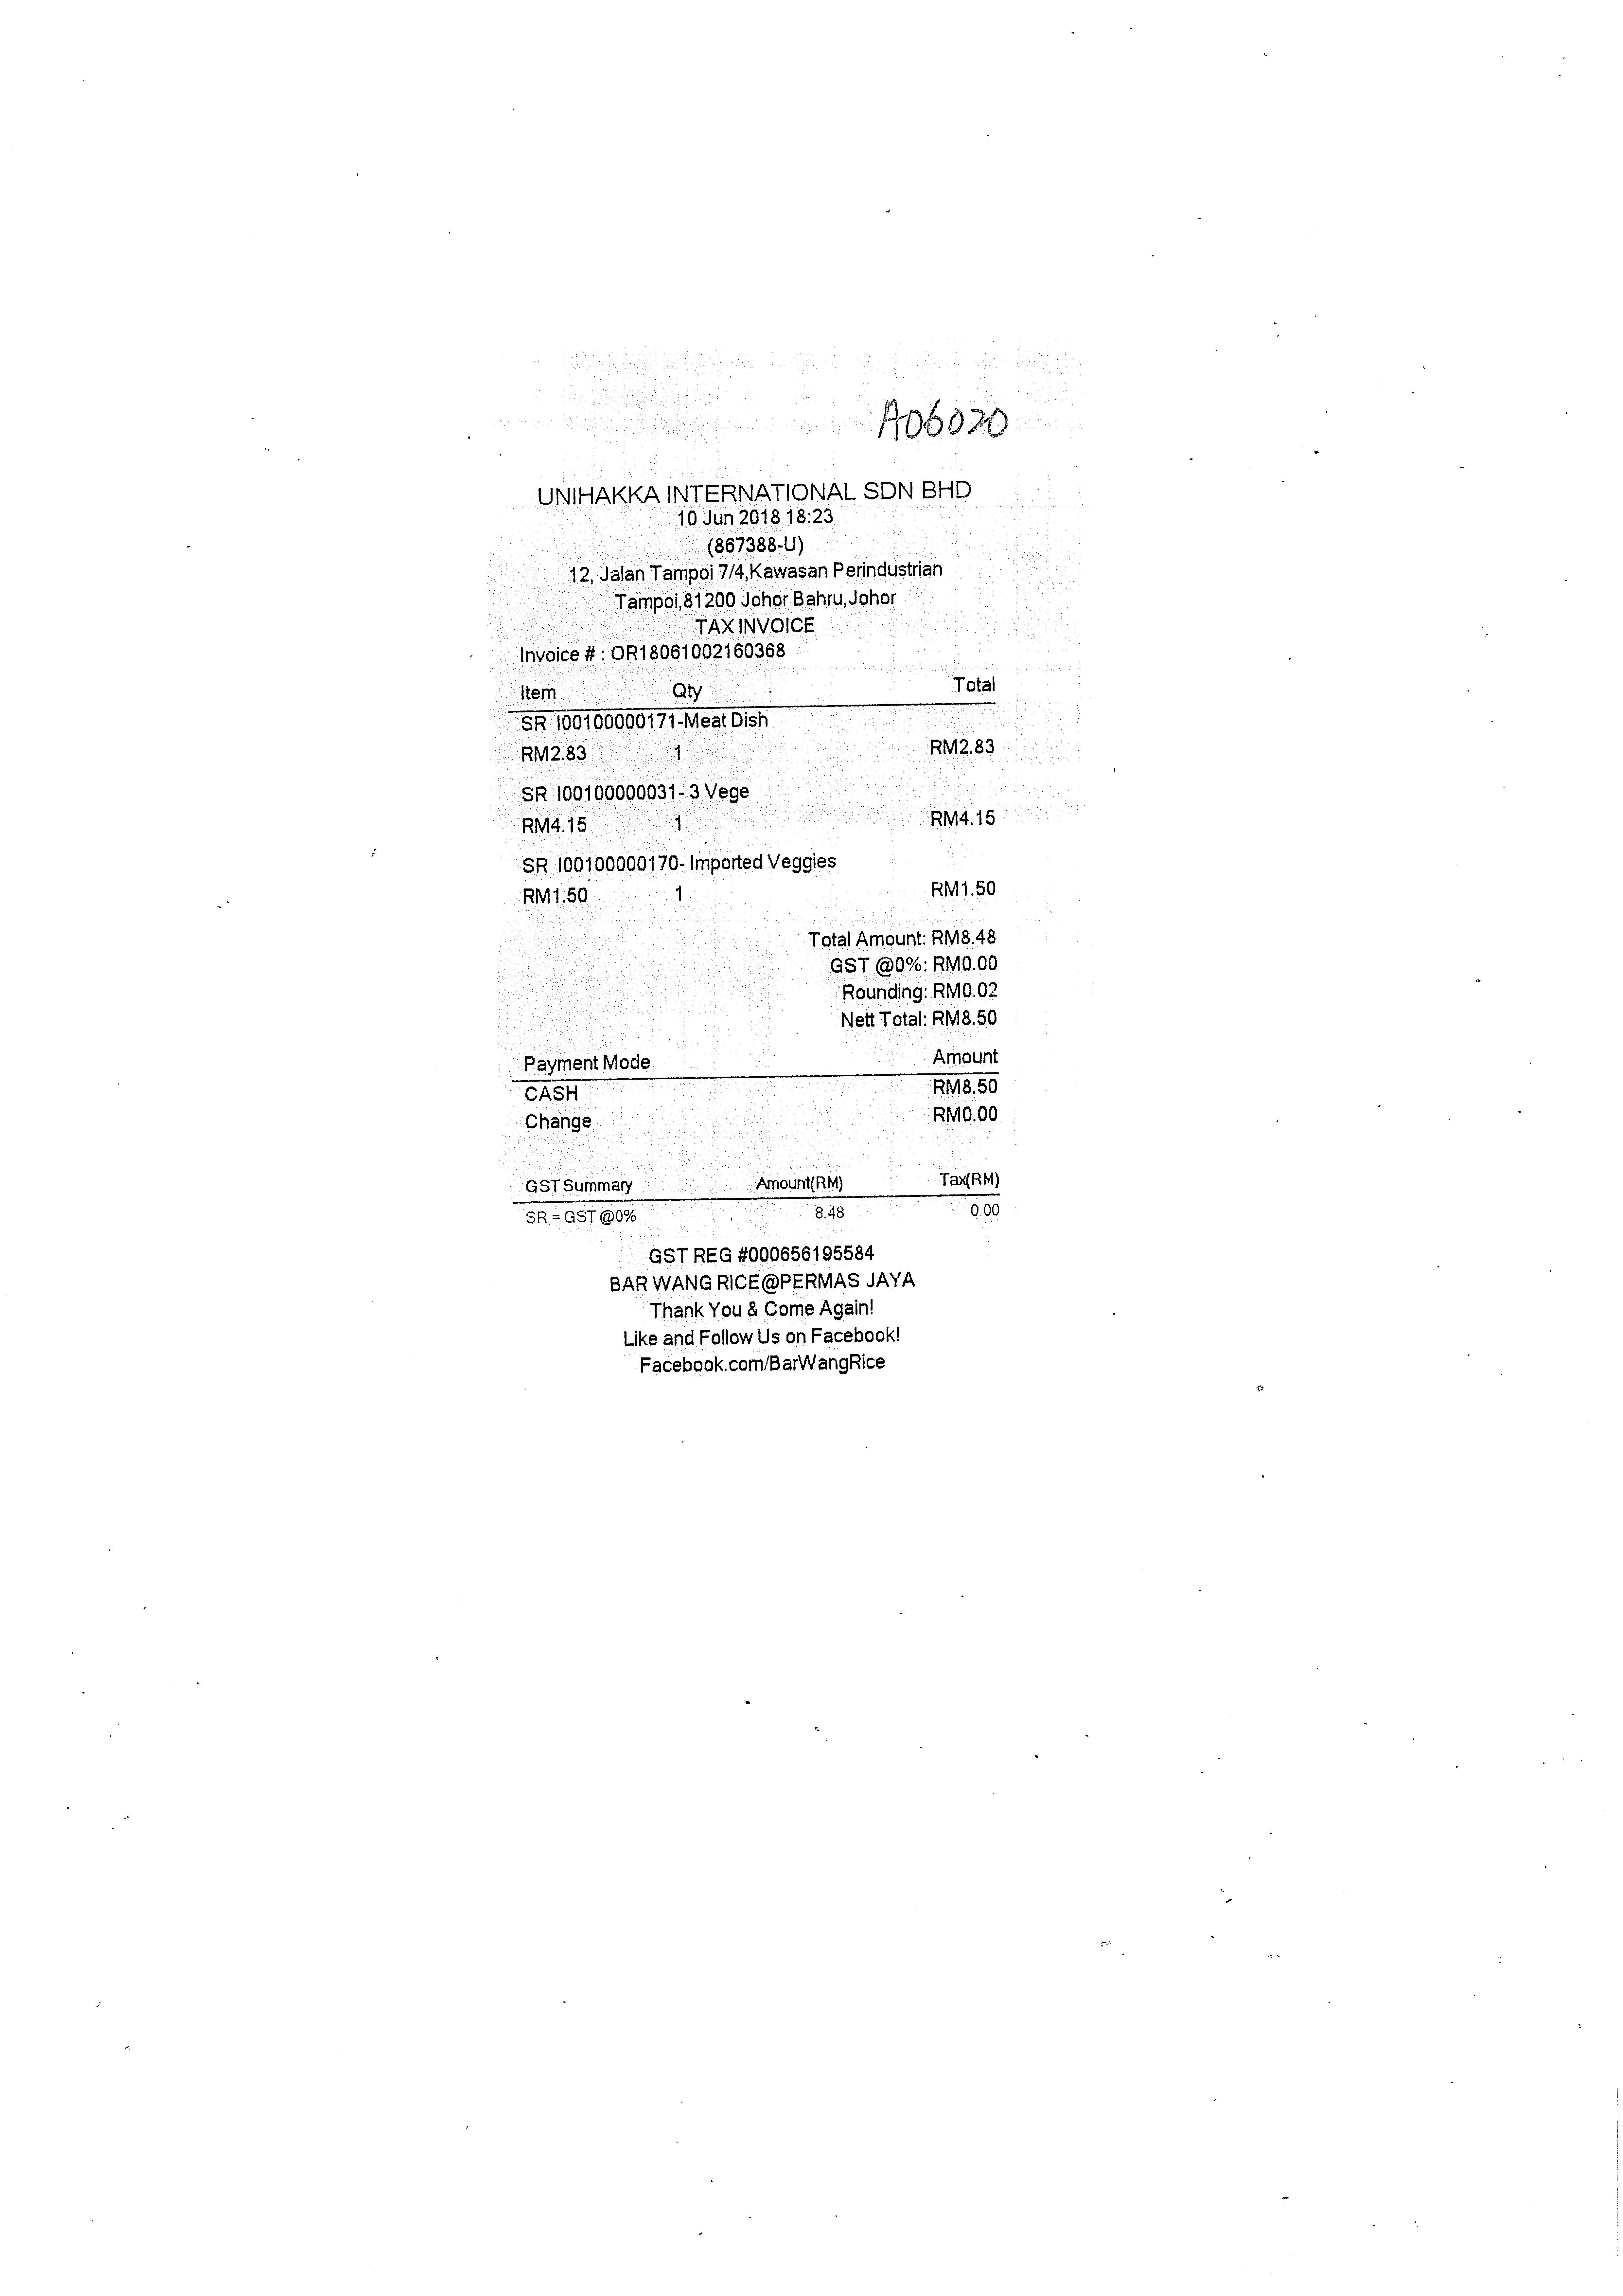
UNIHAKKA INTERNATIONAL SDN BHD
10 JUN 2018 18:23
(867388-U)
12, JALAN TAMPOI 7/4,KAWASAN PERINDUSTRIAN
TAMPOI,81200 JOHOR BAHRU,JOHOR
TAX INVOICE
INVOICE # : OR18061002160368
ITEM
QTY
TOTAL
SR
SR
SR
I00100000171-MEAT DISH
I00100000031- 3 VEGE
I00100000170-IMPORTED VEGGIES
RM2.83
RM4.15
RM1.50
1
1
1
RM2.83
RM4.15
RM1.50
TOTAL AMOUNT: RM8.48
GST @0%: RM0.00
ROUNDING: RM0.02
NETT TOTAL: RM8.50
PAYMENT MODE
CASH
CHANGE
AMOUNT
RM8.50
RM0.00
GST SUMMARY
SR = GST @0%
AMOUNT(RM)
8.48
TAX(RM)
0.00
GST REG #000656195584
BAR WANG RICE@PERMAS JAYA
THANK YOU & COME AGAIN!
LIKE AND FOLLOW US ON FACEBOOK!
FACEBOOK.COM/BARWANGRICE